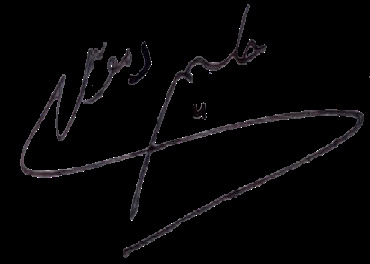
Signature of: ḥalīm dammūs